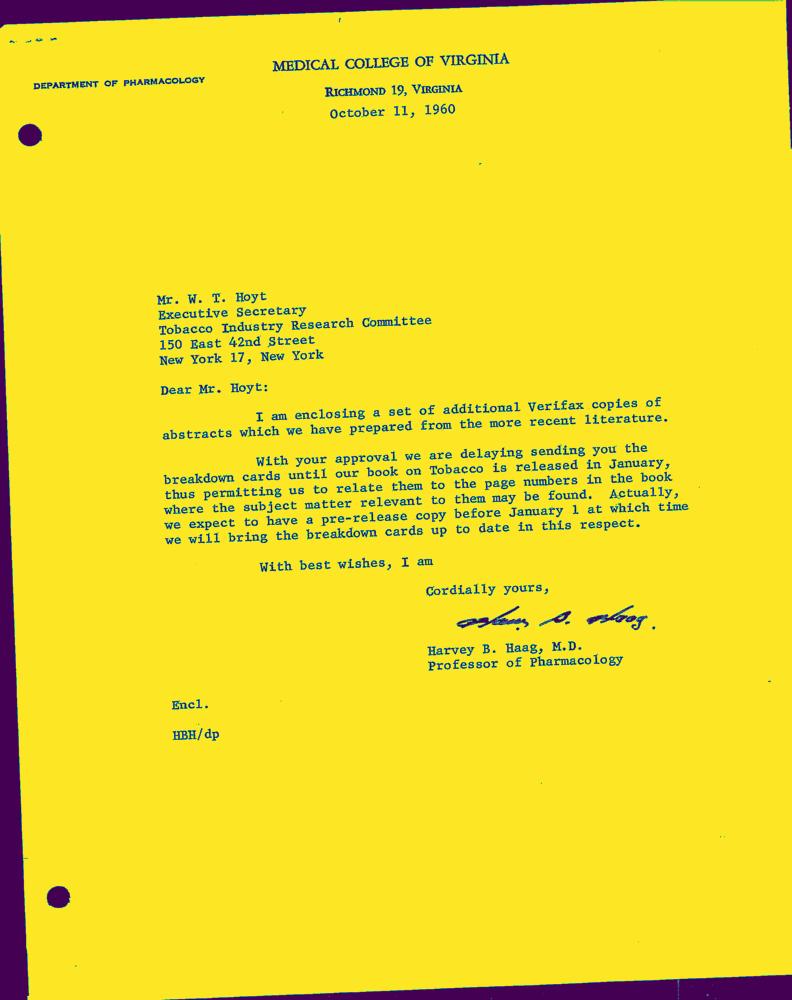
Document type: Letter-Doc